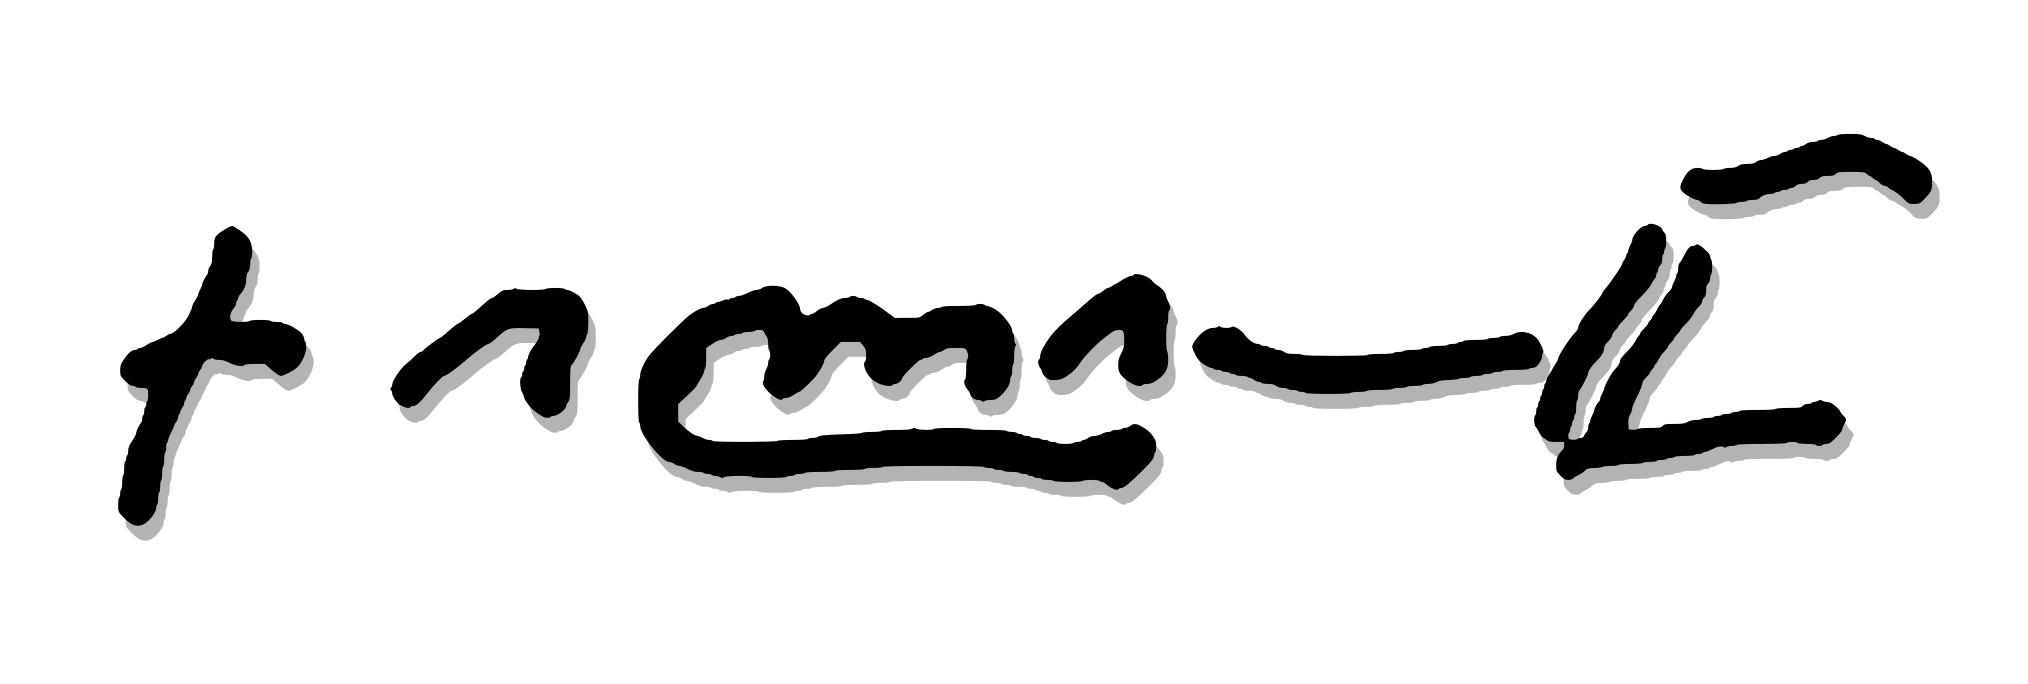
Signature of: ilia ii of georgia